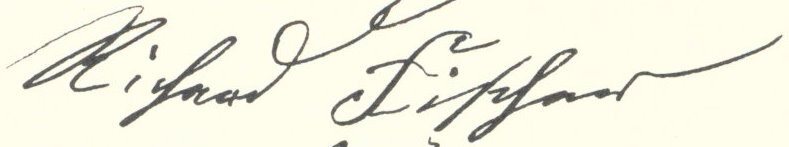
Signature of: richard fischer